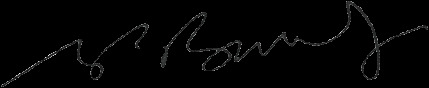
Signature of: preston bryant